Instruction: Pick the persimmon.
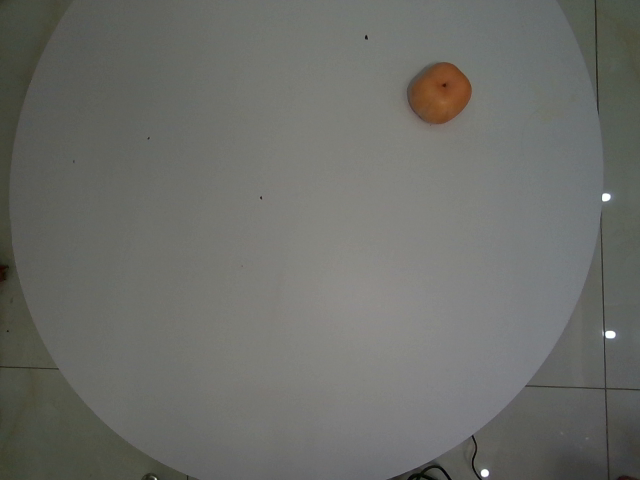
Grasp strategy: vertical